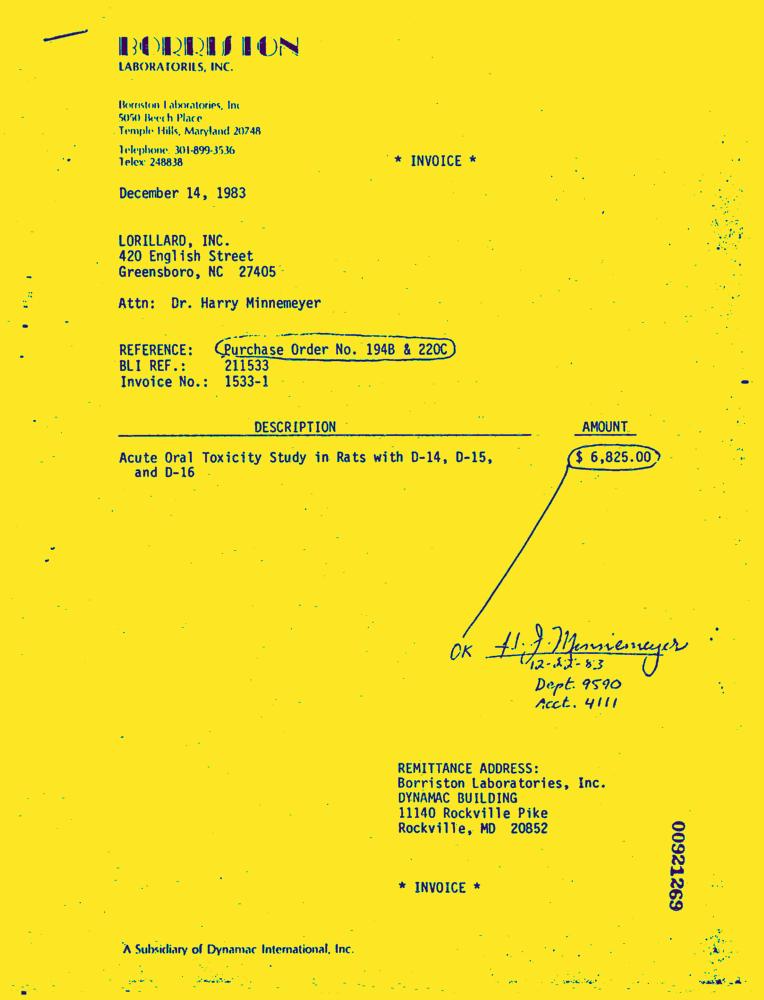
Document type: Invoice-Doc